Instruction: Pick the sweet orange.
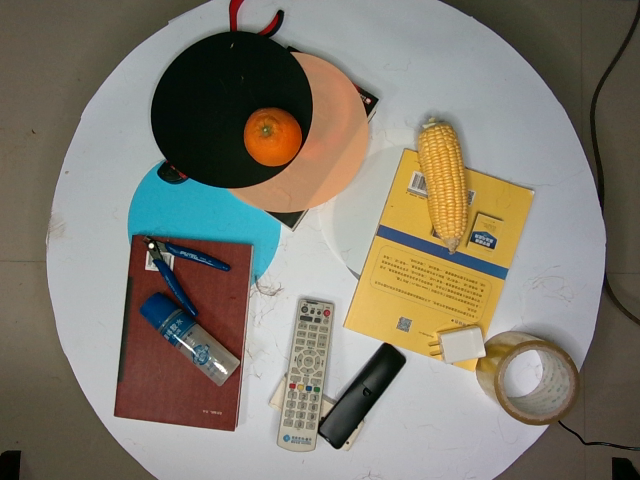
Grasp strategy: vertical